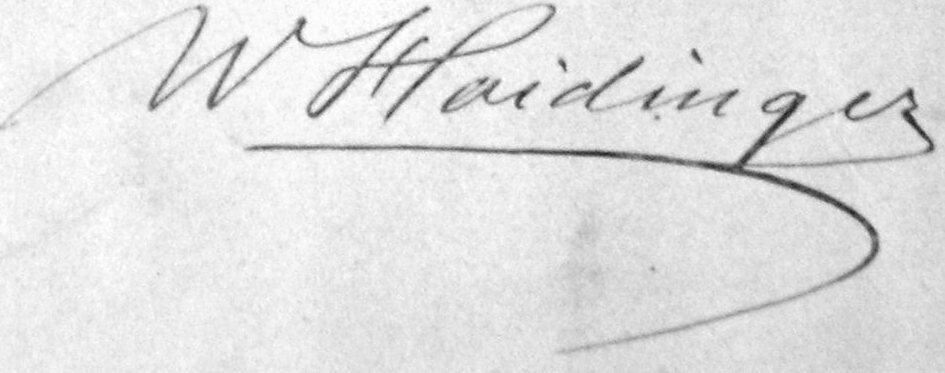
Signature of: wilhelm karl von haidinger